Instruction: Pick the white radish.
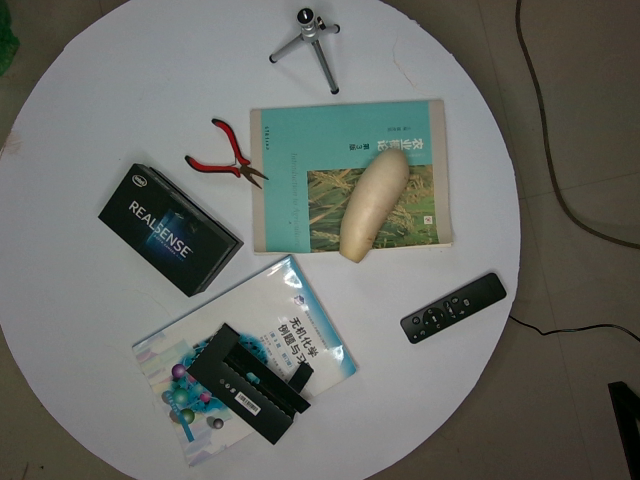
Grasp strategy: vertical